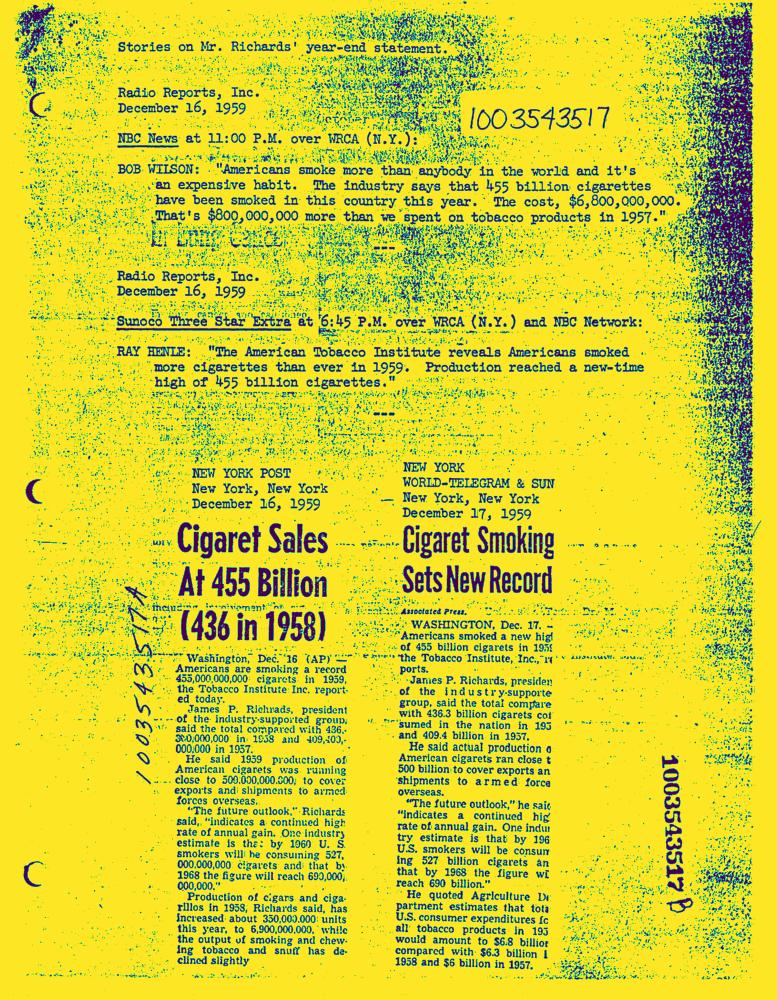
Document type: News-Article